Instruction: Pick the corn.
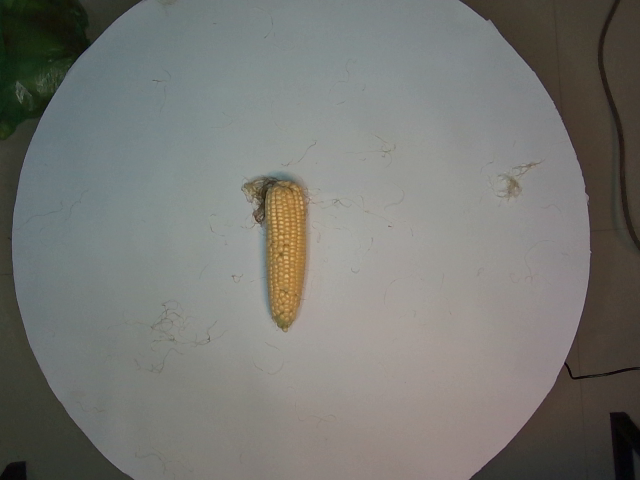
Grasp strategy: vertical